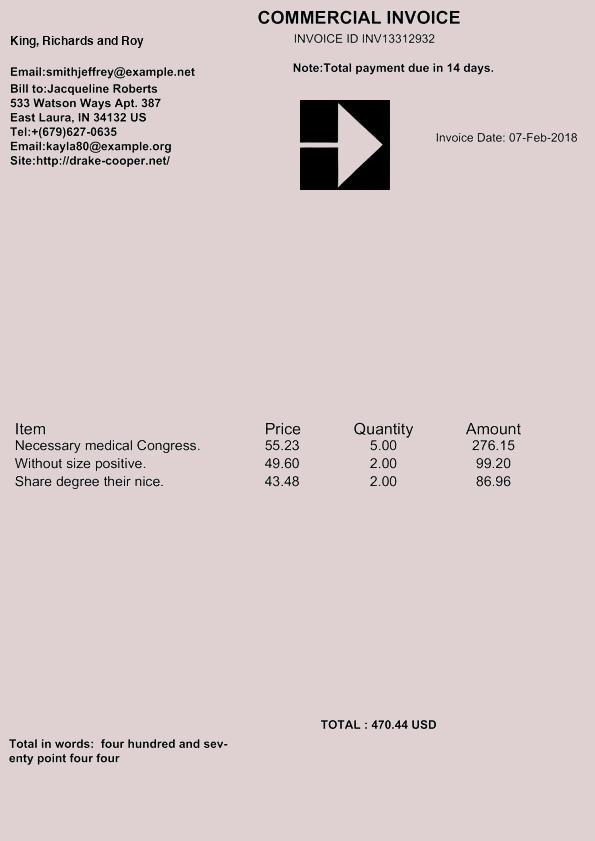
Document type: Invoice